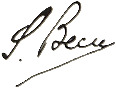
Signature of: sterie becu